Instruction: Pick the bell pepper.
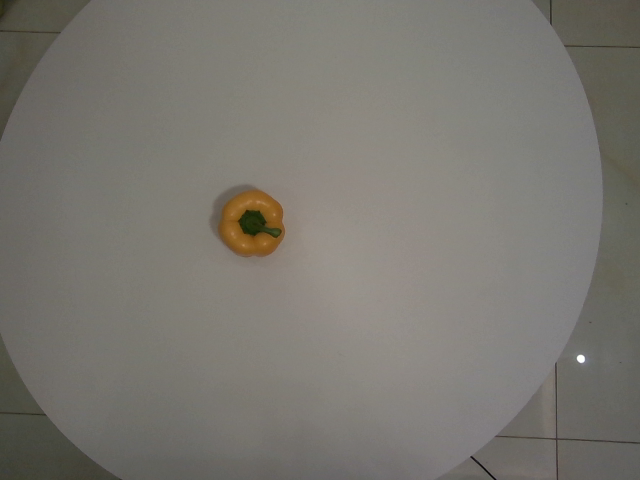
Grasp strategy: vertical